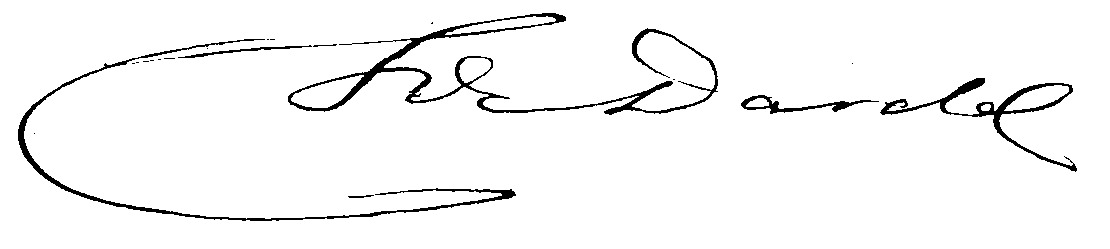
Signature of: fritz von dardel